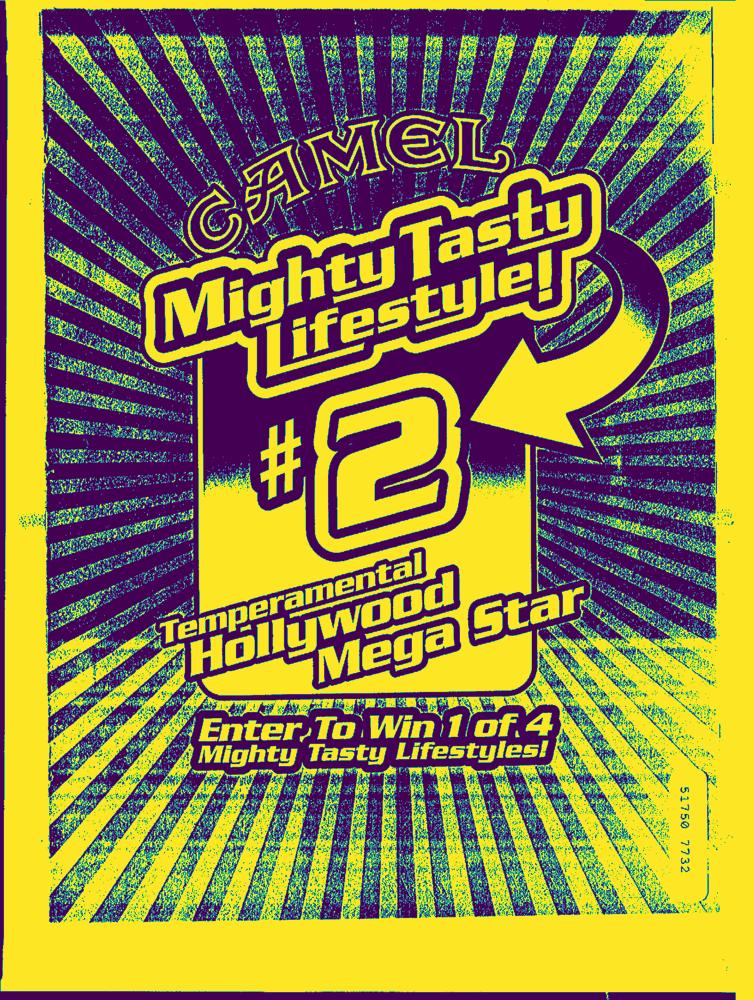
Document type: AD